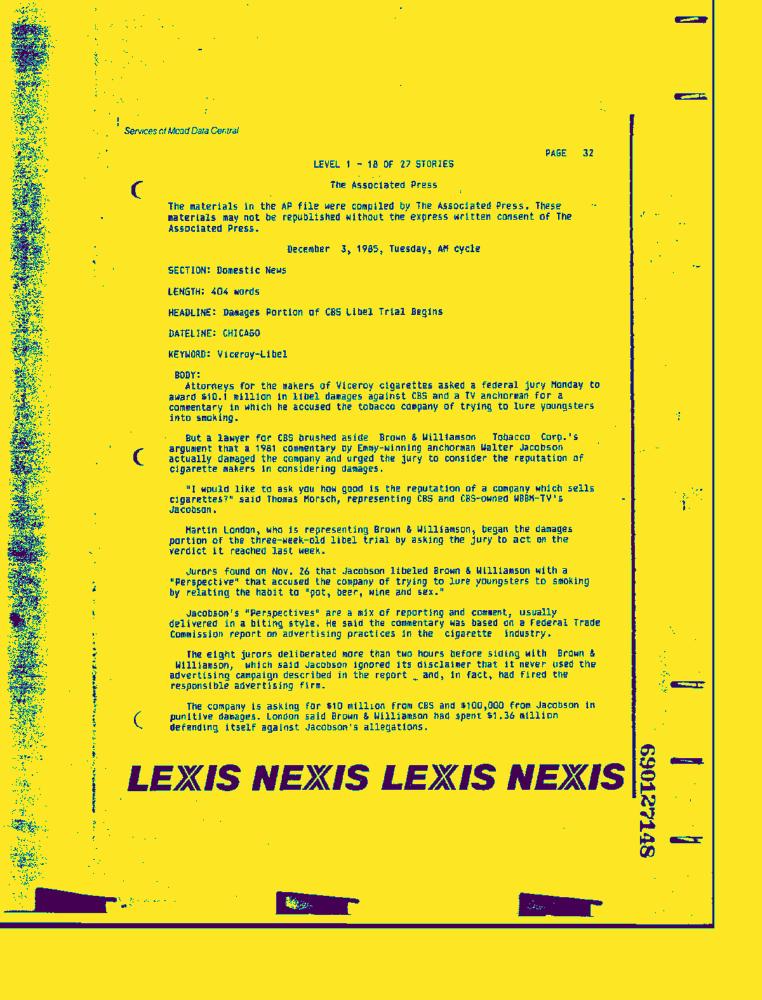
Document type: News-Article